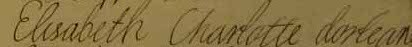
Signature of: élisabeth charlotte of orléans